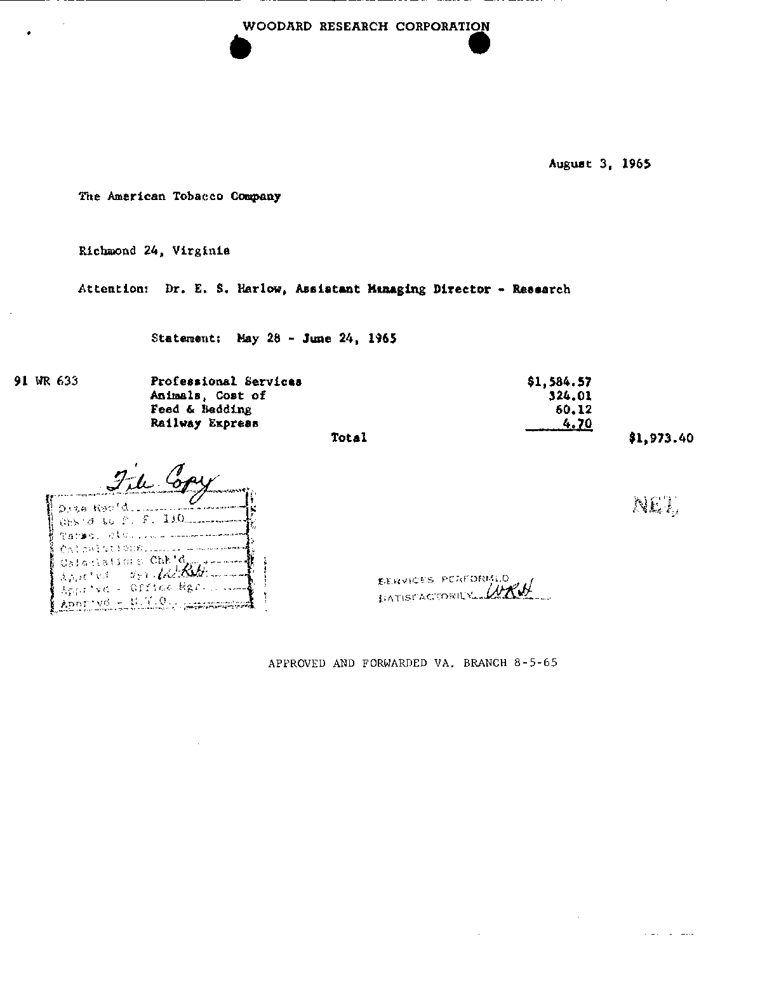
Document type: Invoice